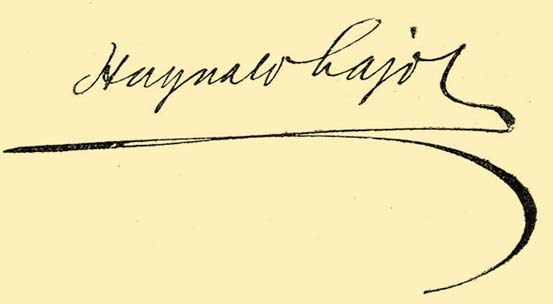
Signature of: lajos haynald